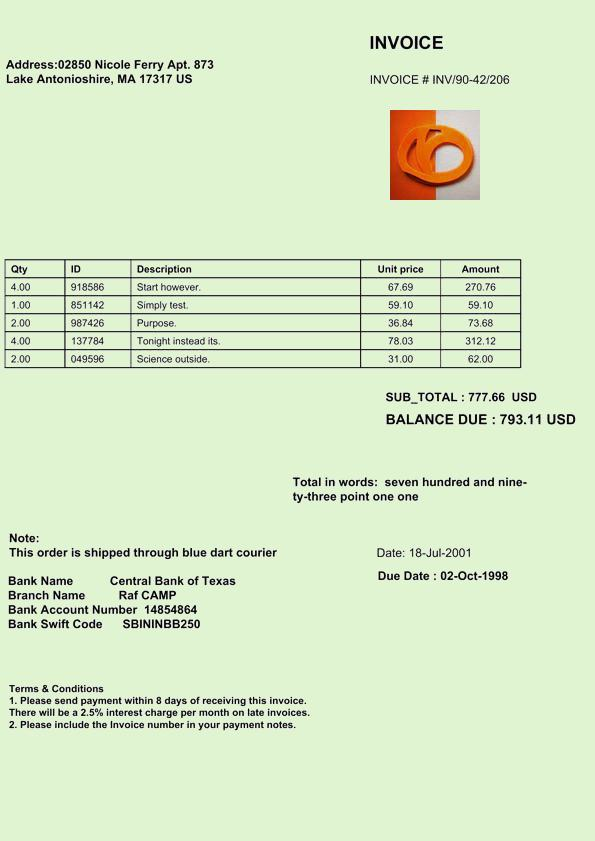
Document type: Invoice